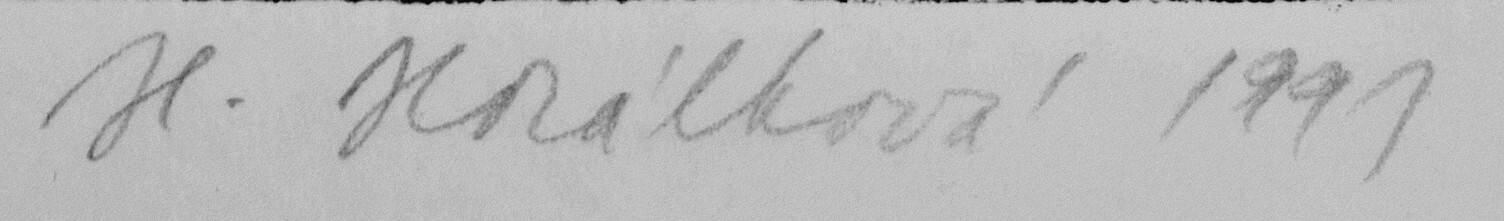
Signature of: helena horálková